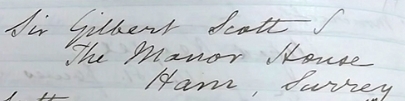
Signature of: george gilbert scott